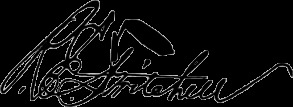
Signature of: ralph emerson twitchell